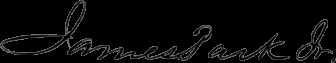
Signature of: james park jr